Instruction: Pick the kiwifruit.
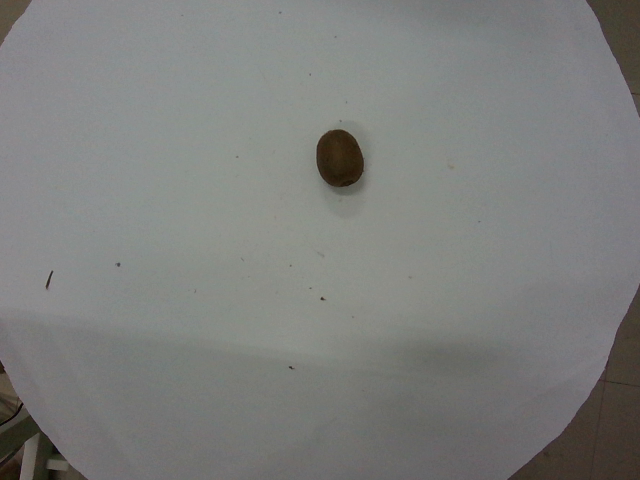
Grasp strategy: vertical